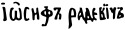
Signature of: yosif mazhovski